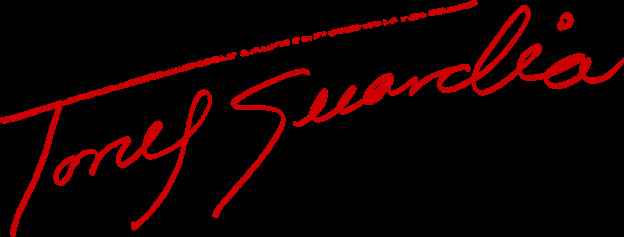
Signature of: josé torres guardia